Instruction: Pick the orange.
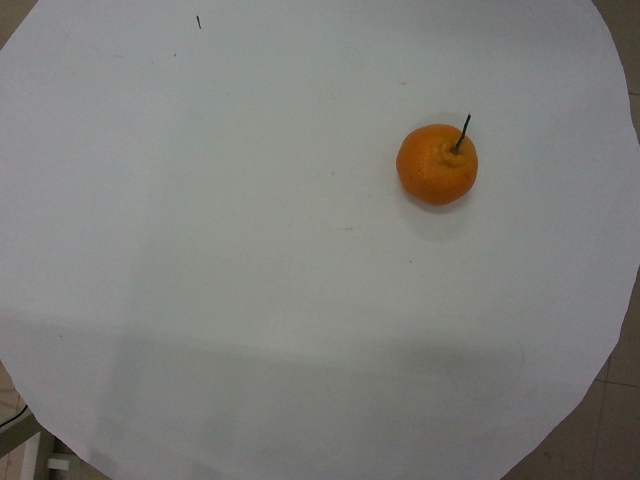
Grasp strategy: vertical